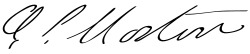
Signature of: oliver p morton